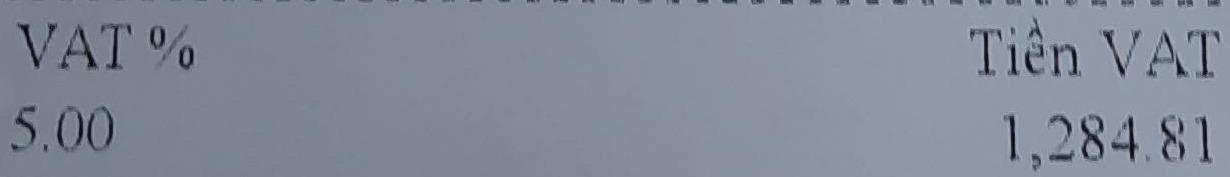
<table>
<tr>
<th>VAT %</th>
<th>Tiền VAT</th>
</tr>
<tr>
<td>5.00</td>
<td>1,284.81</td>
</tr>
</table>